Question: How does the patient history play a role?
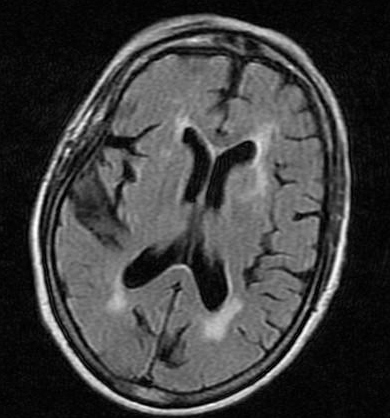
Answer: The patient's history of 69 y/o woman with hypertension presents to inpatient service with "left-sided weakness." Yesterday morning she noted that she began dragging her left side. A few hours later the weakness was more obvious and involved her left hand. She had a CT scan that was nonspecifically abnormal because of "cerebral atrophy", but no stroke was seen. She was admitted with a provisional diagnosis of stroke vs. transient ischemic attack.

Her right side was not involved. There was no visual loss. There was no facial weakness. She noted that left sided sensations were diminished as compared to the right. She denied a history of strokes.

Since that time, she has regained strength in her left leg, however today she noticed a slight slurring of her speech and was unable to lift her arm off the bed.

PMH:
1. Hypertension
2. Hyperlipidemia
3. Asthma, mild intermittent
4. Depression
5. Allergic Rhinitis
6. Arthritis

MEDS:
1. ASA 81 mg qd
2. Zoloft 100 mg qd
3. Zetia 10 mg qd
4. Zocor 40 mg qd
5. Hyzaar 100/25 mg qd
6. Claritin 10 mg qd
7. Albuterol MDI PRN

Social Hx: denies use of tobacco and alcohol
Family Hx: unknown is key in understanding the case.